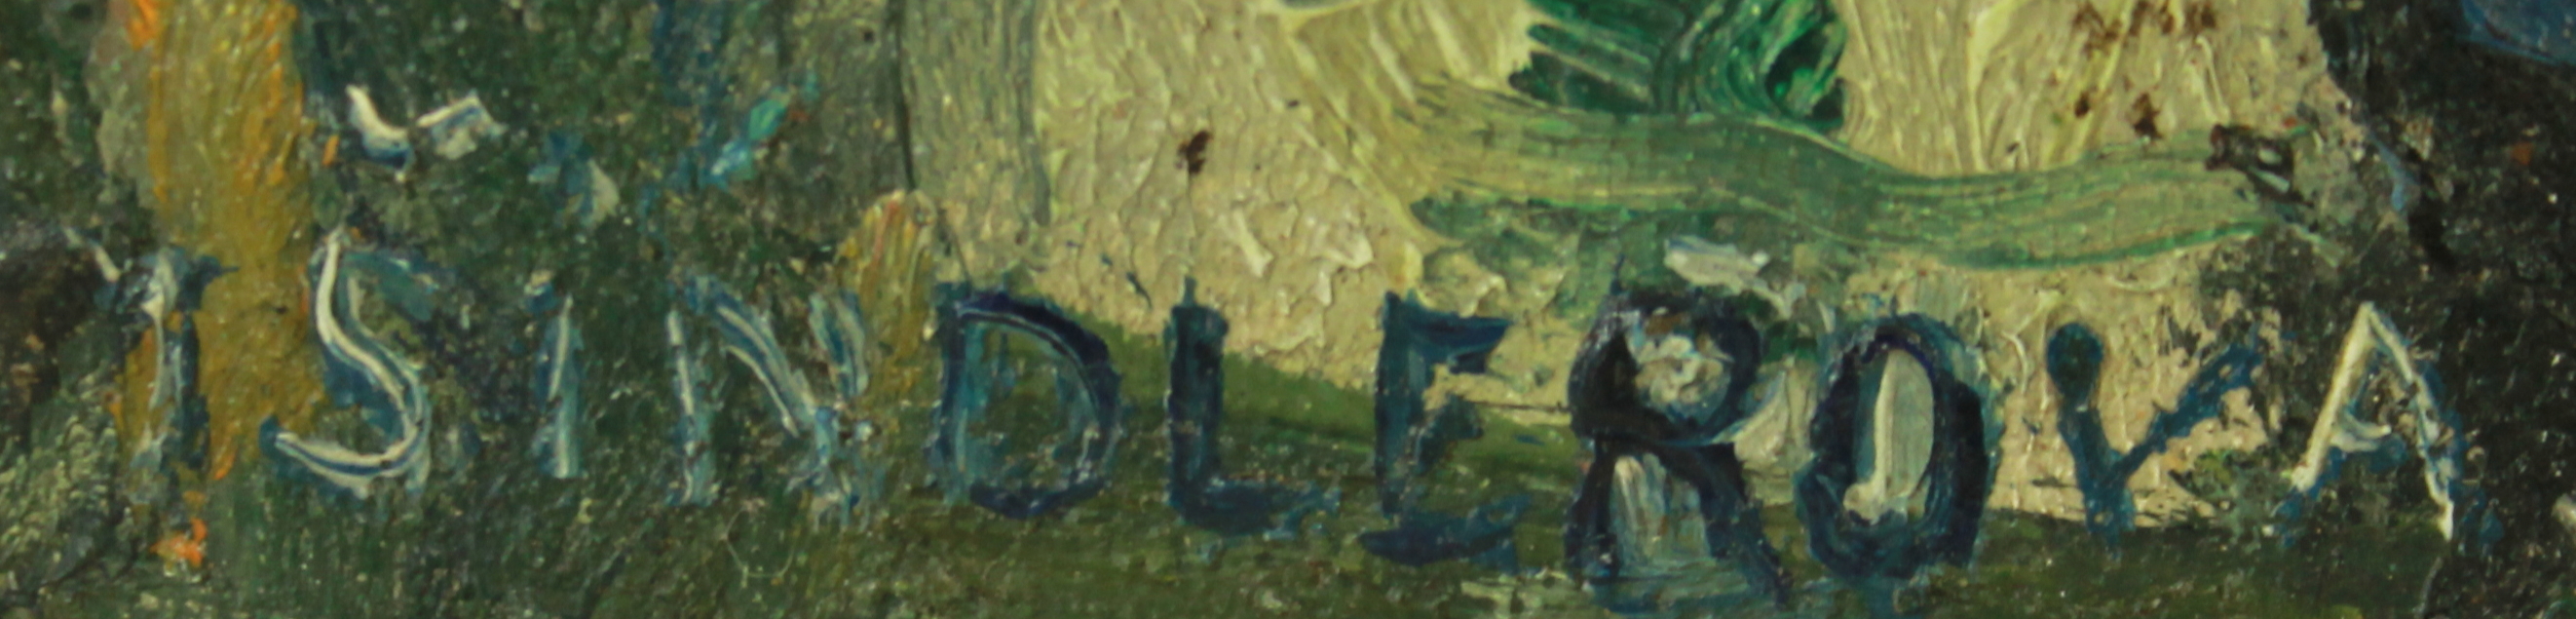
Signature of: milada šindlerová